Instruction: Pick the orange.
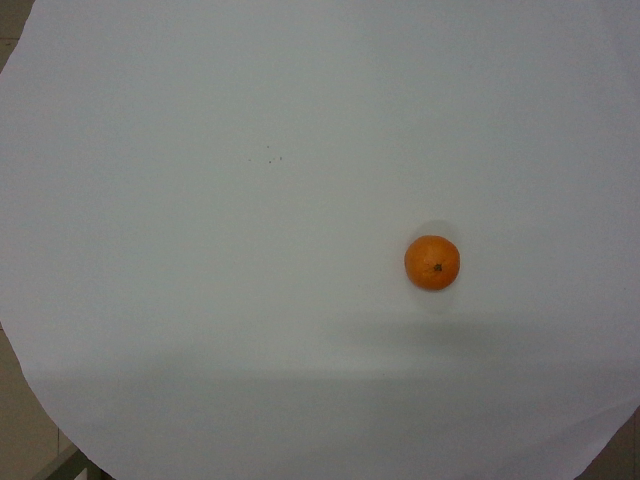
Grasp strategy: vertical